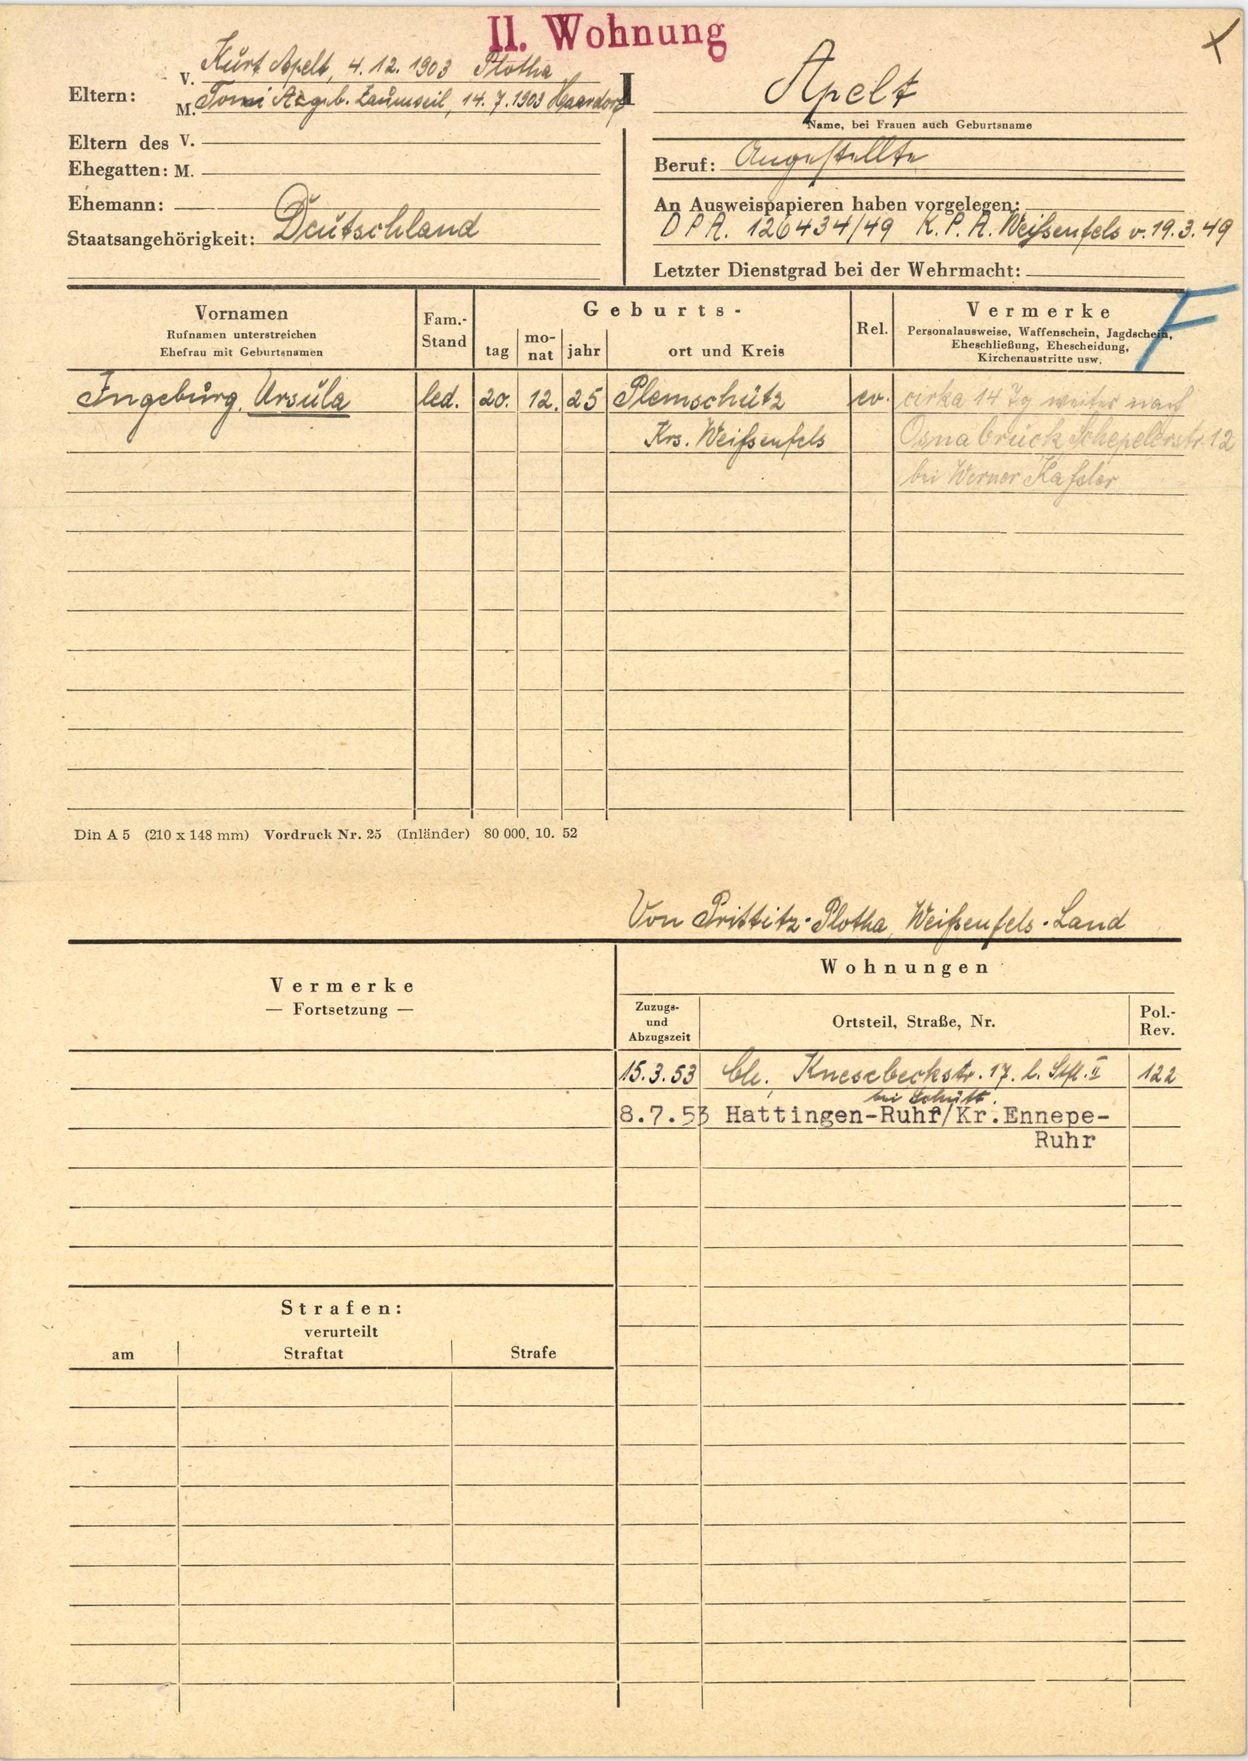
Apelt